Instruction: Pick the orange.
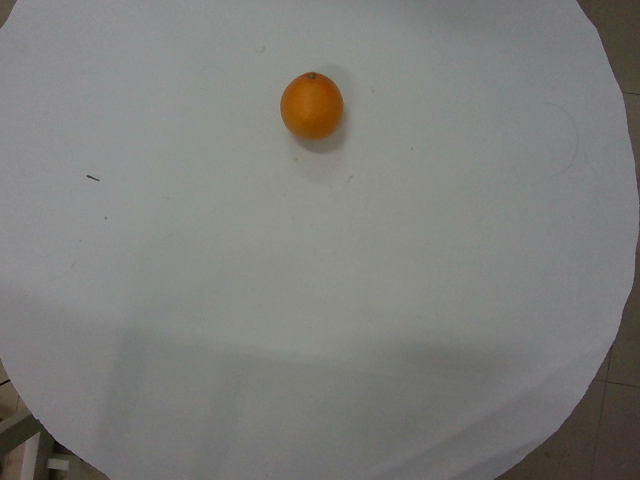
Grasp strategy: vertical